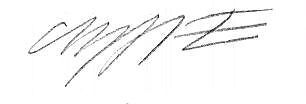
Signature of: christoph meckel